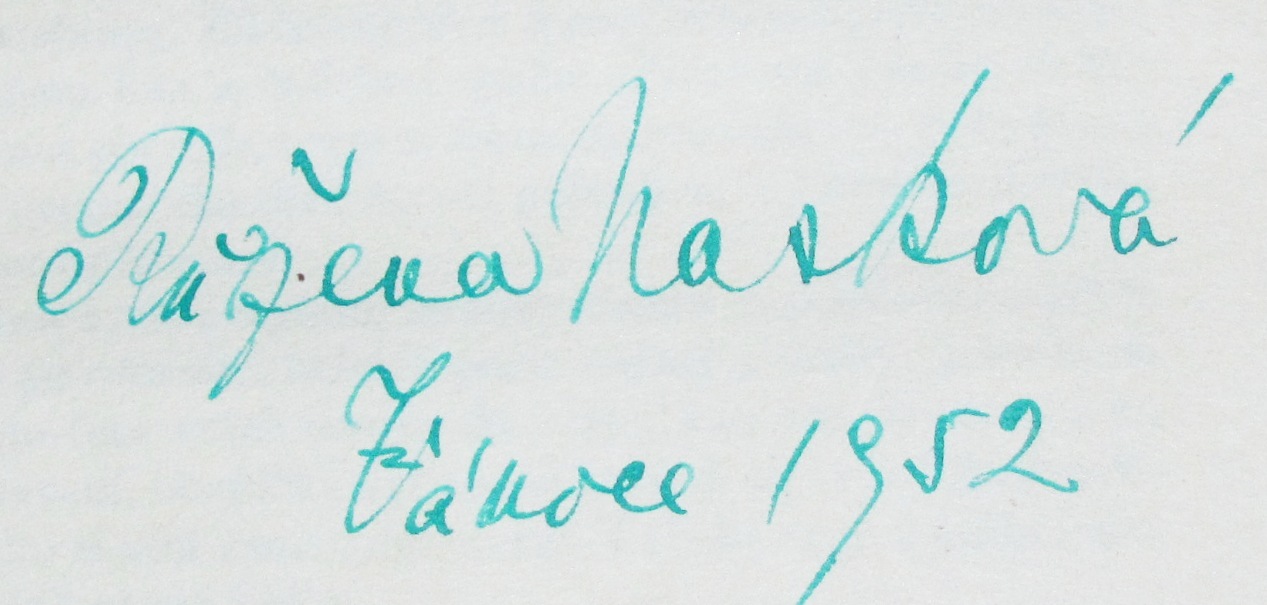
Signature of: růžena nasková